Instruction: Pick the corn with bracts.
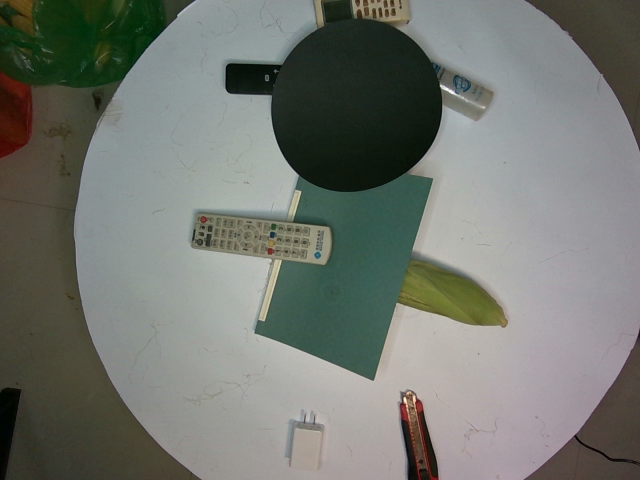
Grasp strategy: vertical